Question: What do the imaging results show?
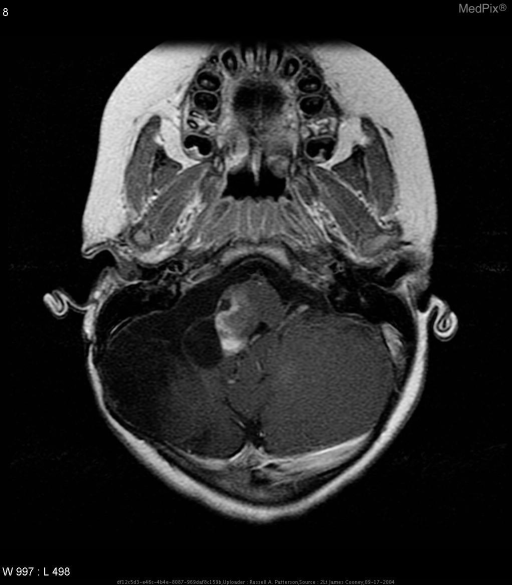
Answer: The imaging shows Diffuse encephalomalacic changes are seen in the right cerebellum secondary to a right suboccipital craniectomy.  A heterogeneous cystic and solid lesion is seen at the right cerebellopontine angle with heterogeneous contrast enhancement of a mural nodule. Juvenile pilocytic astrocytoma-MR Axial Images.